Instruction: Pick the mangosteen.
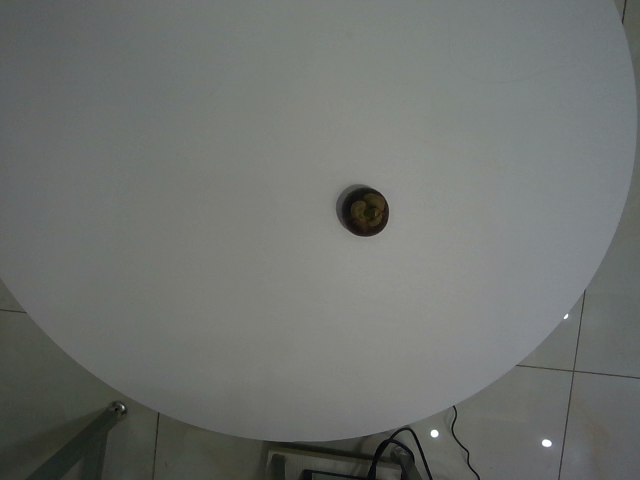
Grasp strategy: vertical